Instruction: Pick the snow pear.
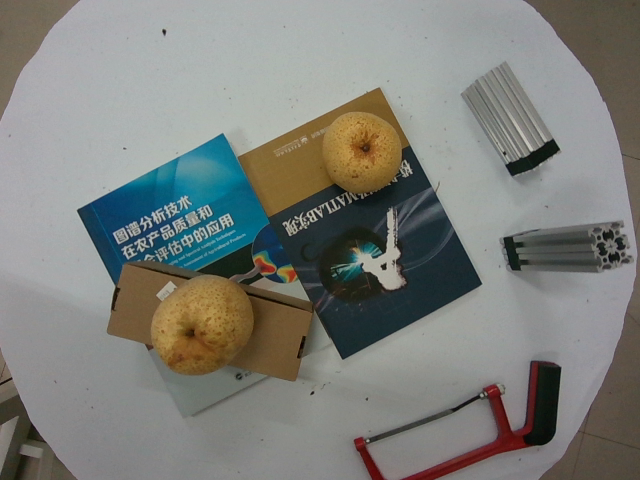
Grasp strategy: vertical